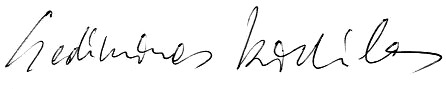
Signature of: gediminas kirkilas